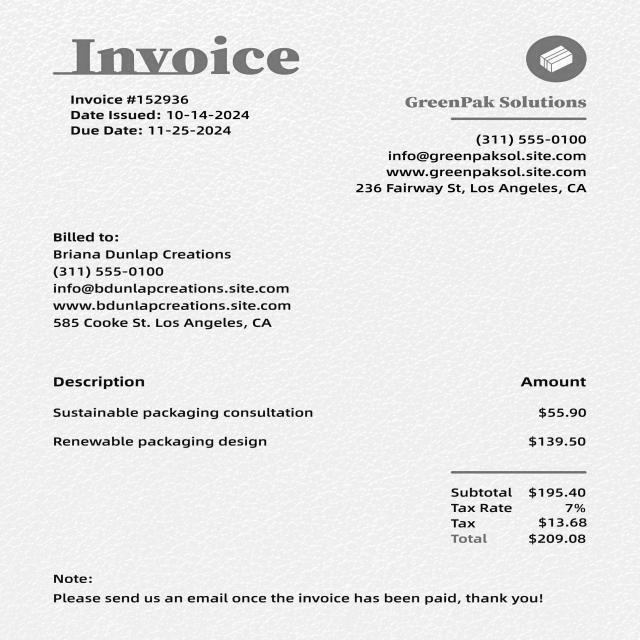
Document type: Invoice